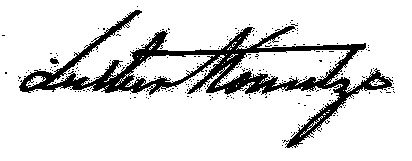
Signature of: luther kountze